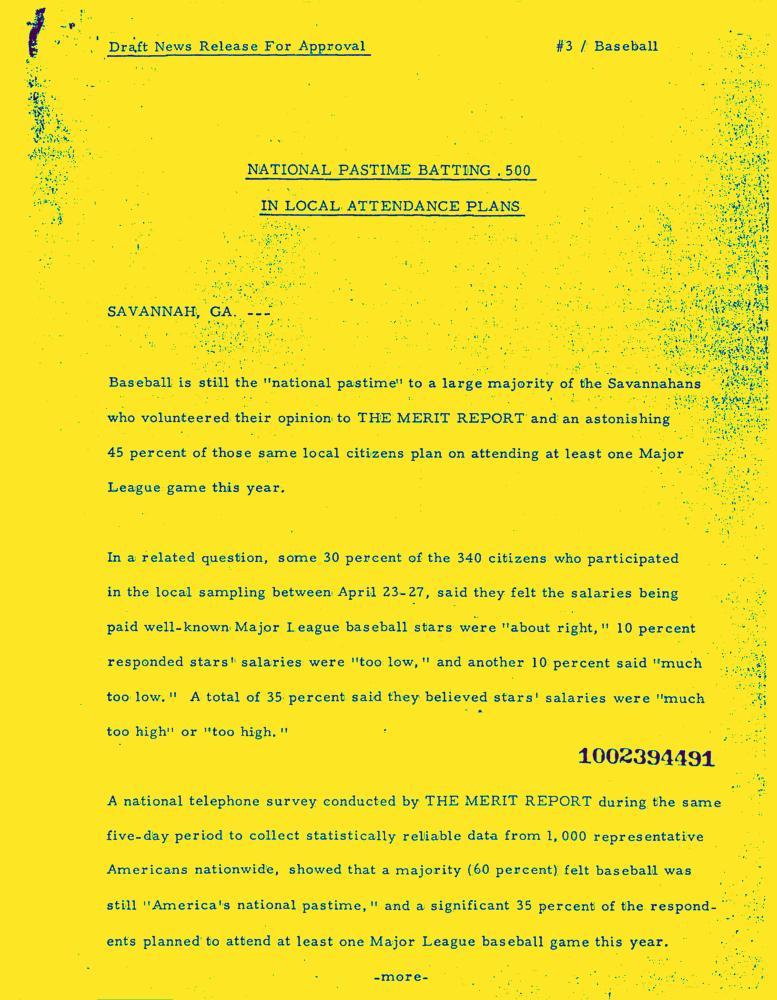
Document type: News-Article